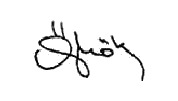
Signature of: hilmi özkök